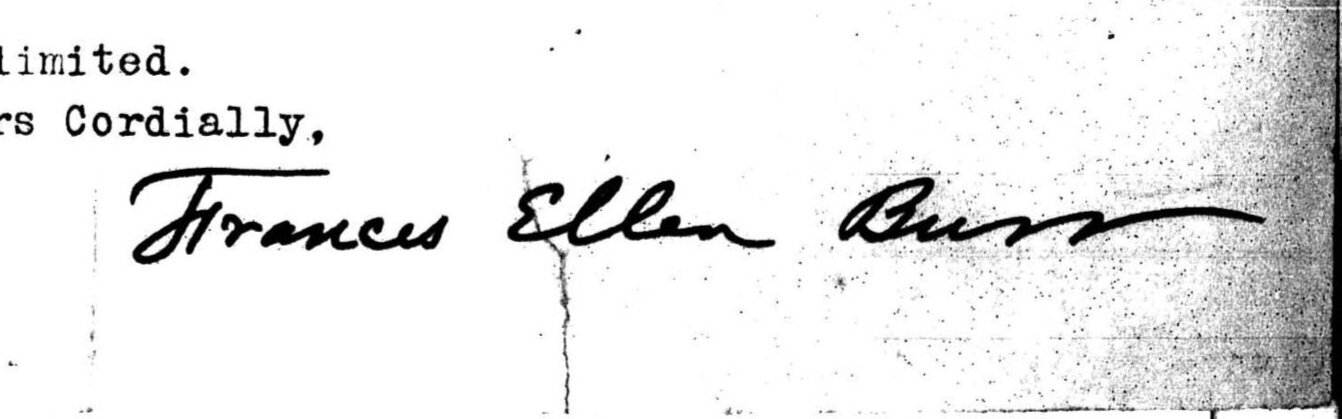
Signature of: frances ellen burr